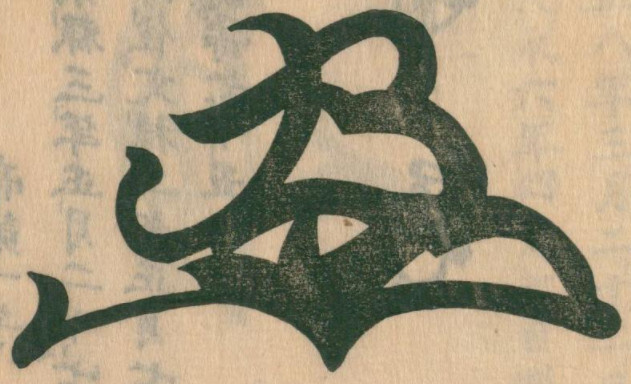
Signature of: go yōzei